Question: What do the imaging results show?
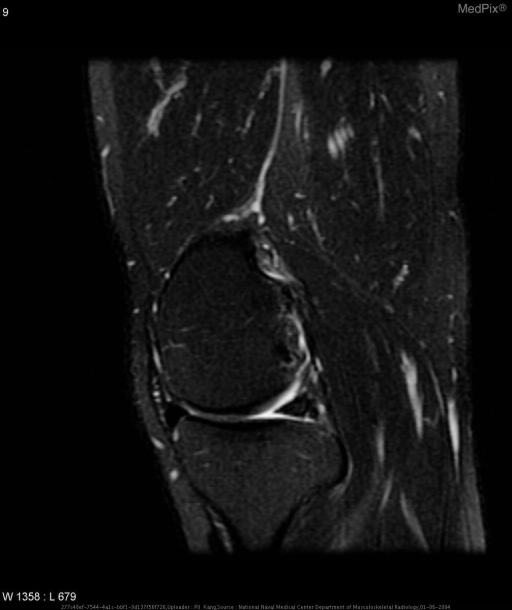
Answer: The imaging shows Within the substance of the posterior horn of the medial meniscus, there are two small lesions which demonstrate a low T1 and T2 signal rim with homogeneous high T1 signal equal to that of marrow fat which demonstrates decrease in signal on fat-saturation images. Within the substance of the posterior horn of the medial meniscus, there are two small lesions which demonstrate a low T1 and T2 signal rim with homogeneous high T1 signal equal to that of marrow fat which demonstrates decrease in signal on T2 fast-spin echo with fat-saturation images..